Question: What was observed in the imaging?
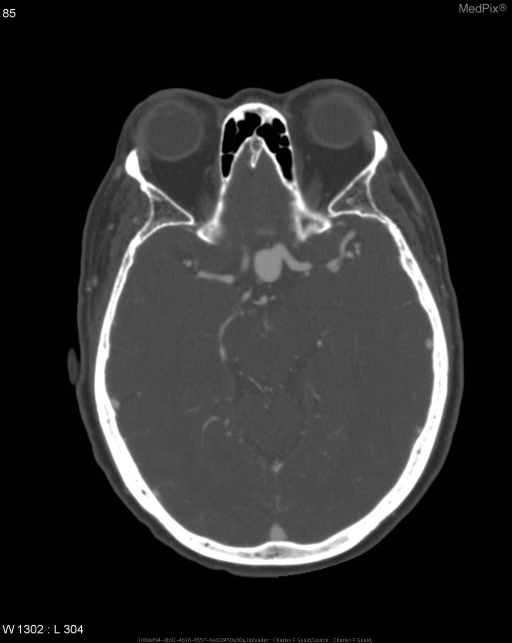
Answer: The imaging shows CT:  There is a berry aneurysm arising from the supraclinoid portion of the left internal carotid artery, measuring 16 mm AP x 13.5 mm CC x12 mm LAT with a 5-mm neck. The aneurysm projects medially and inferiorly from its origin and encroaches on the optic chiasm and pituitary fossa. The pituitary infundibulum may be displaced posteriorly.

MR:  The ventricles are the upper limits of normal in size. There is a mixed but primarily hypointense signal foci in the parasellar region to the left of midline superimposed over the sella.  On T2WI this has a hypointense signal similar to the signal void of the vesicle.  MR (T1W-Gd) shows enhancement.

MRA of the circle of Willis shows a flow void component and a central heterogeneous hyperintense signal component. There is a berry aneurysm arising from the supraclinoid portion of the left internal carotid artery, measuring 16 mm AP x 13.5 mm CC x12 mm LAT with a 5-mm neck. The aneurysm projects medially and inferiorly from its origin and encroaches on the optic chiasm and pituitary fossa. The pituitary infundibulum may be displaced posteriorly..